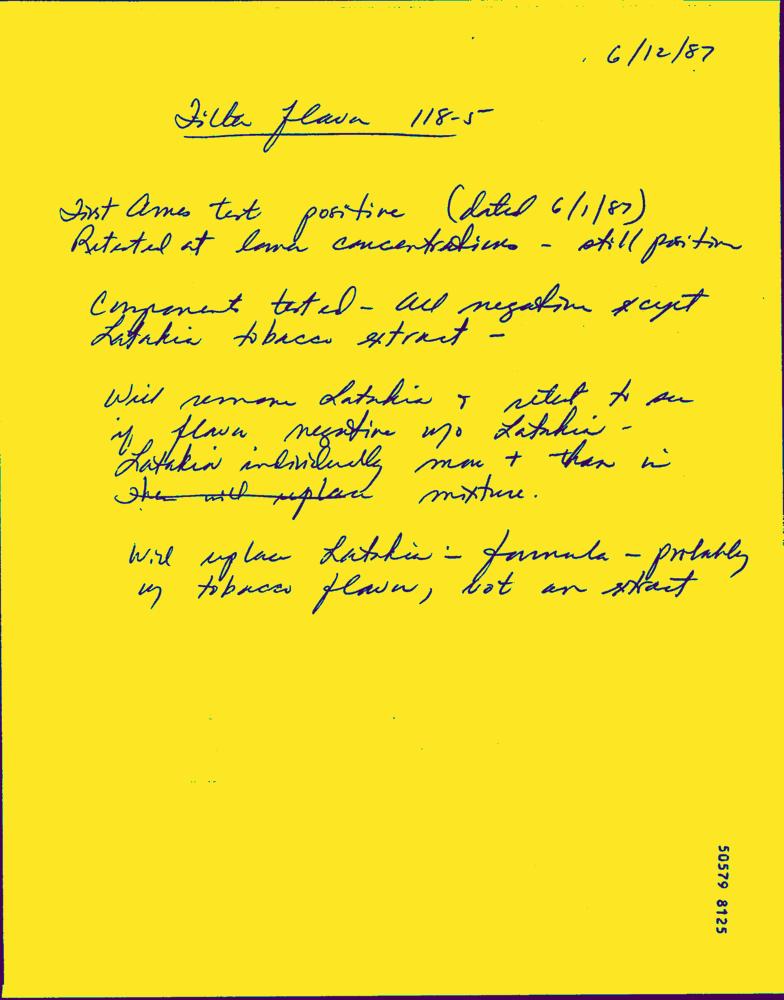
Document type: Hand-Written